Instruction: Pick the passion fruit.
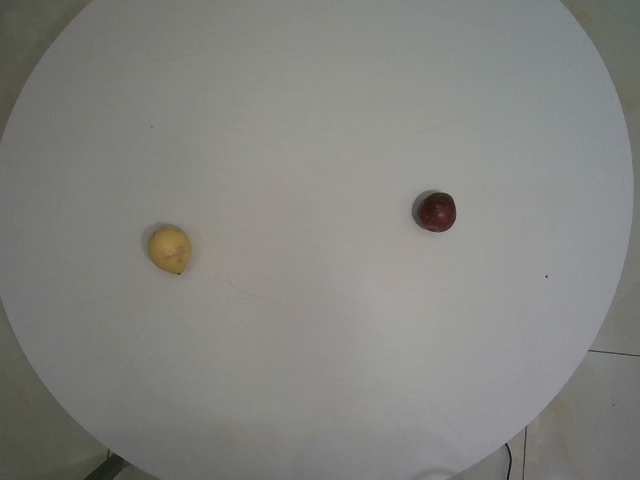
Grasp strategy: vertical